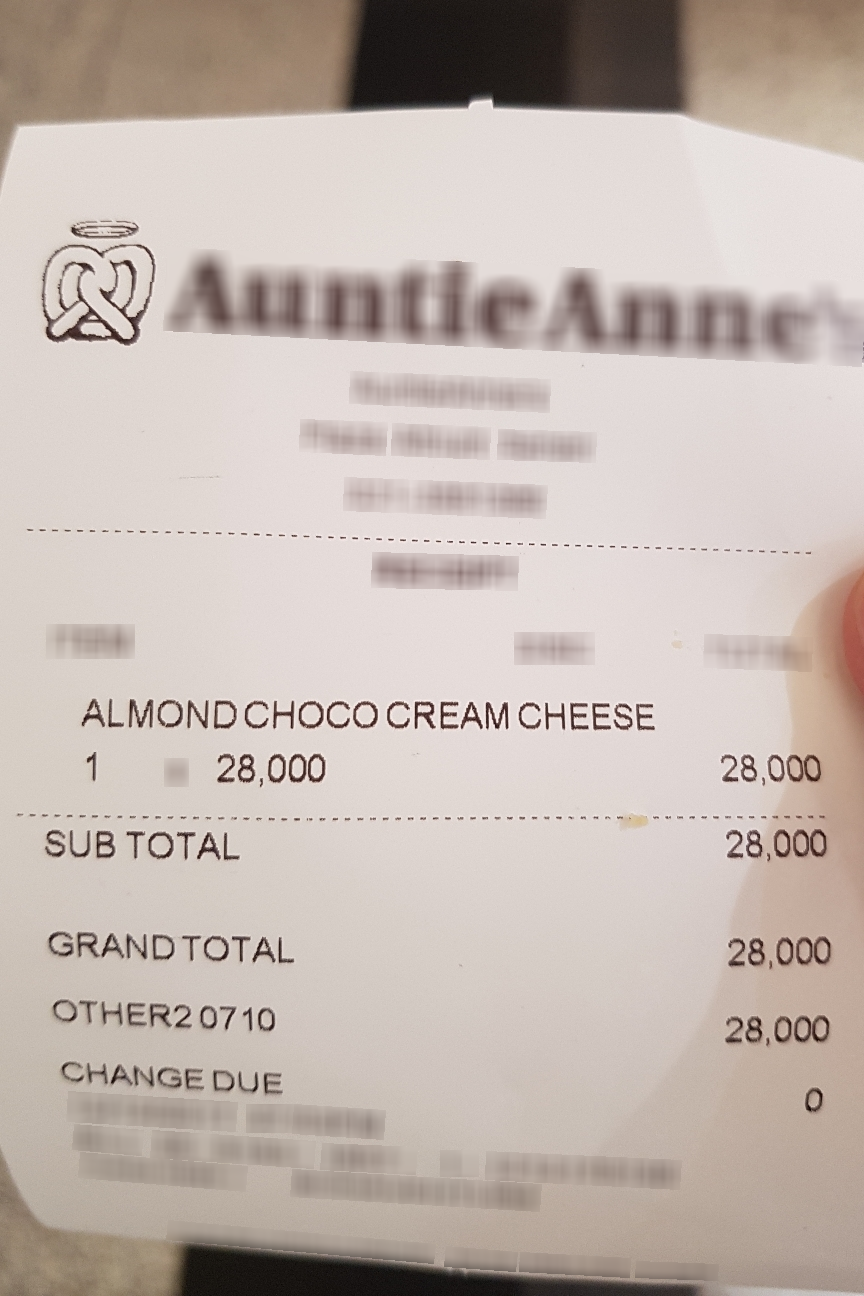
Number of items: 4
Subtotal: 28,000
Total: 28,000
OCR text regions:
text: 28,000
text: SUB
text: TOTAL
text: ALMOND CHOCO CREAM CHEESE
text: 1
text: 28,000
text: 28,000
text: GRAND TOTAL
text: 28,000
text: CHANGE
text: DUE
text: 0
text: OTHER20710
text: 28,000